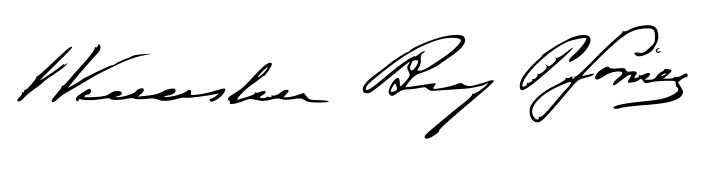
Signature of: venceslau brás